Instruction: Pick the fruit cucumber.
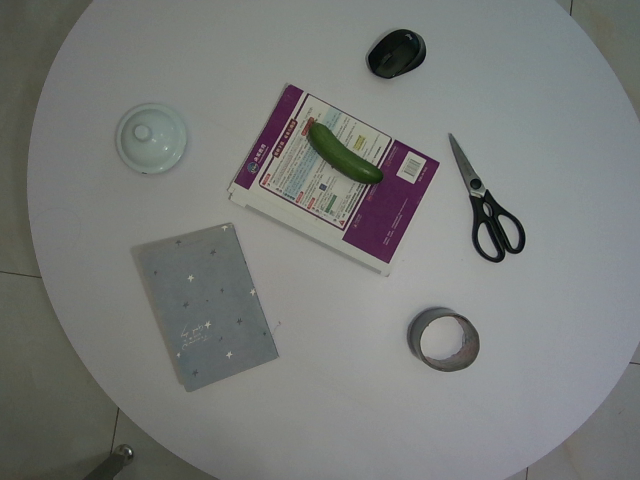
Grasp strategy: vertical